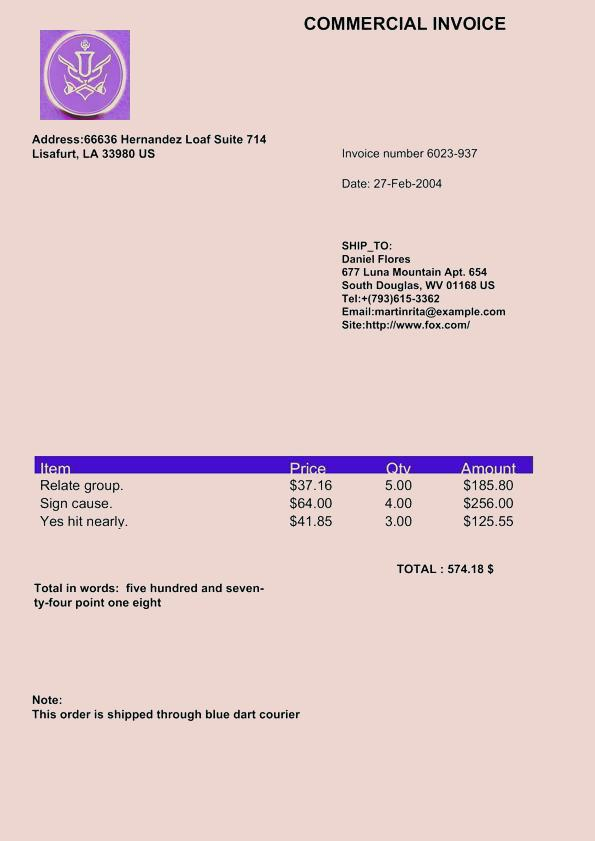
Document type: Invoice